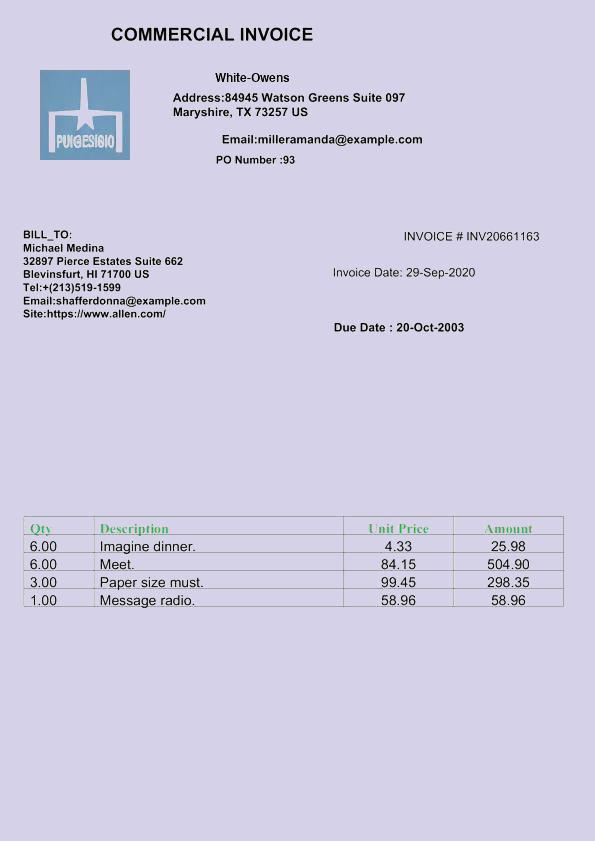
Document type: Invoice